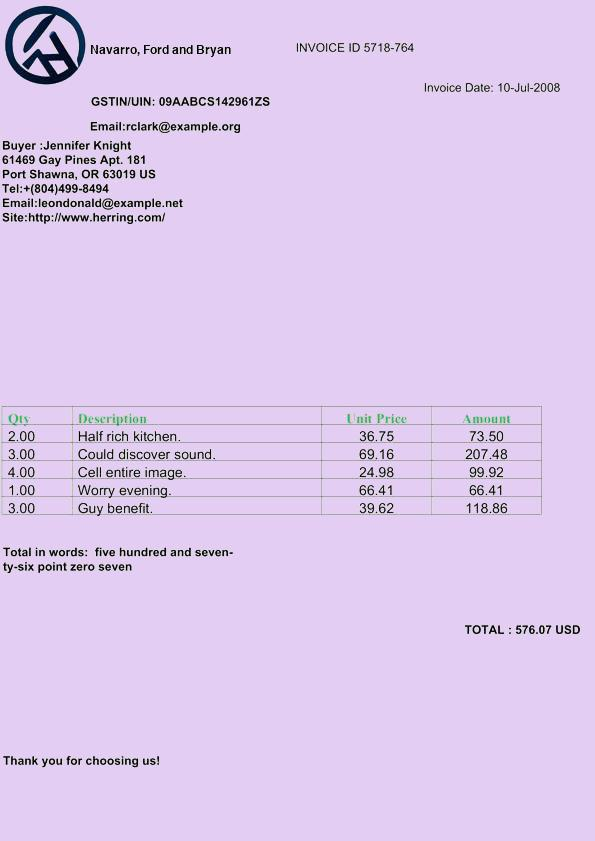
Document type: Invoice